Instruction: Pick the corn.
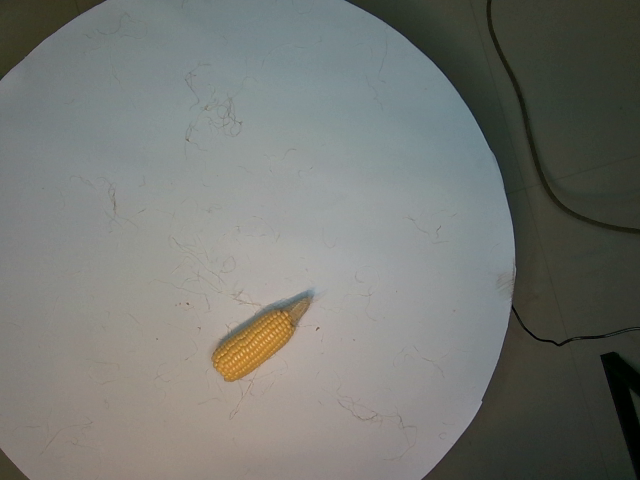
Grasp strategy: vertical